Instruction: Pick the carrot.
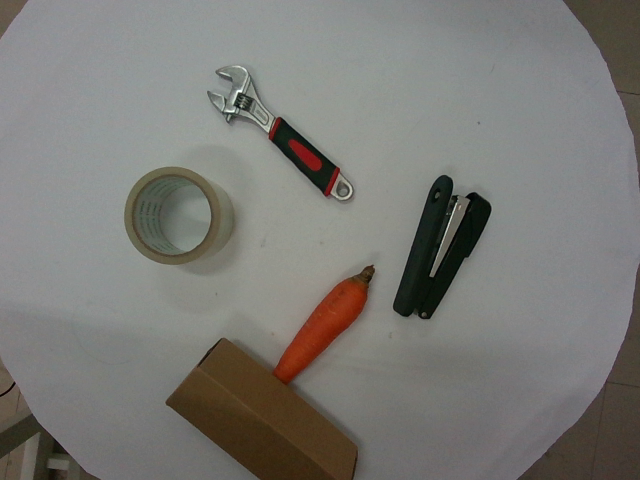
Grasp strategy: vertical